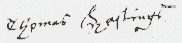
Signature of: thomas hastings